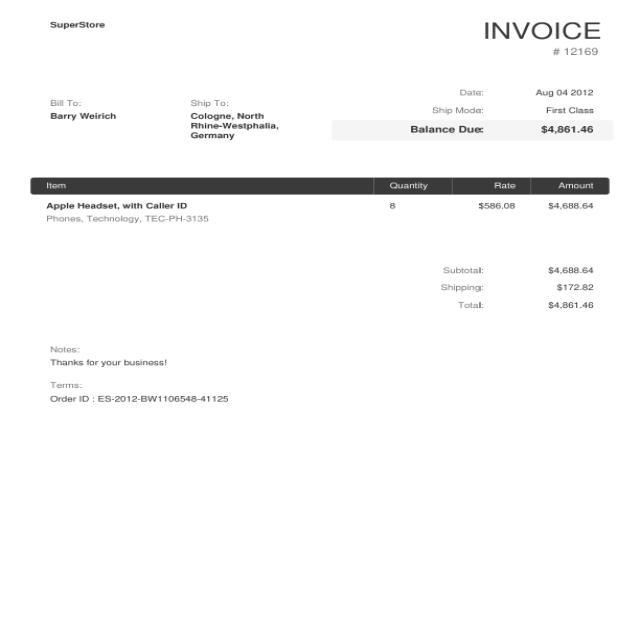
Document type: Invoice